Question: Describe the condition in detail:
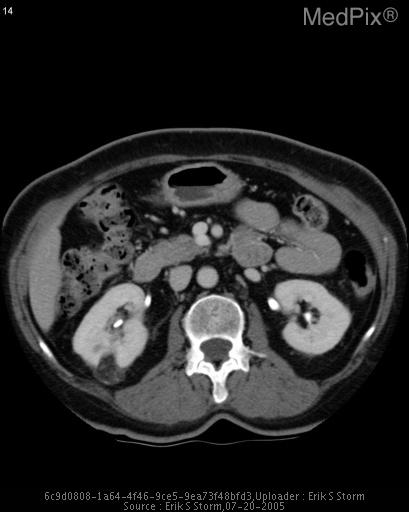
Answer: The disease is discussed as: An angiomyolipoma (AML) is a hamartomatous lesion containing fat, smooth muscle, and blood vessels.  AMLs are felt to represent a subset of familial neoplasms derived from perivascular epithelioid cells.  Most are asymptomatic, and one source (Eble) reports an incidence of 13 per 10,000 adults.

The typical imaging finding is fat in a renal lesion, thought by many to be virtually diagnostic of AML.  Rarely, however, renal cell cancers and oncocytomas can also contain fat.  Hence, these lesions should also be considered in the differential.

Small lesions generally receive no treatment, with resection or embolization being reserved for larger or symptomatic lesions.  The primary complication associated with this lesion is spontaneous hemorrhage.  Other possible complications include extension into the inferior vena cava and spread to local lymph nodes without progression to malignancy.  It should be noted, however, that one subtype of AML, the epithelioid angiomyolipoma, does have malignant potential.

AMLs, in particular bilateral AMLs, are associated with tuberous sclerosis.  In tuberous sclerosis, concurrent cysts and, occasionally, renal cell carcinoma may be present.

Hormones may stimulate the growth of these lesions as evidenced by the observations that (1) they are generally diagnosed only after puberty in patients with tuberous sclerosis, (2) large AMLs are more common in women than in men, and (3) AMLs sometimes demonstrate significant growth during pregnancy.